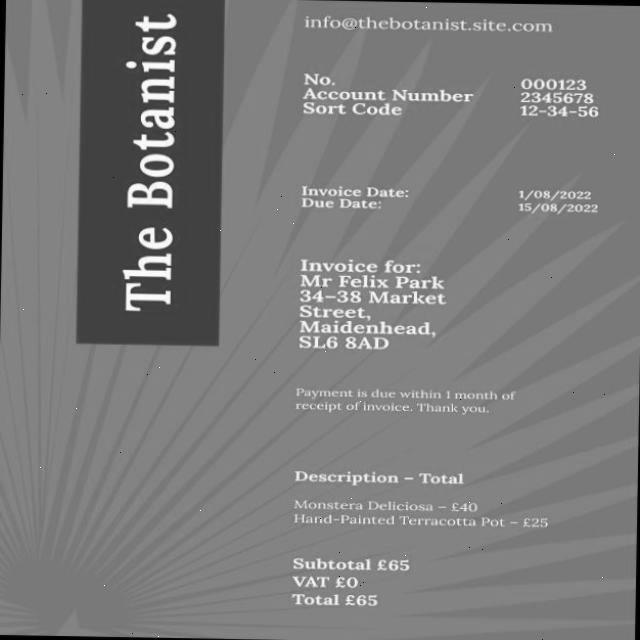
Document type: Invoice